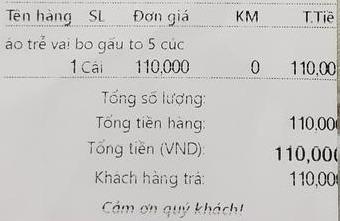
<table>
<tr>
<th>Tên hàng</th>
<th>SL</th>
<th>Đơn giá</th>
<th>KM</th>
<th>T.Tiền</th>
</tr>
<tr>
<td>áo trẻ vai bo gấu to 5 cúc</td>
<td>1 Cái</td>
<td>110,000</td>
<td>0</td>
<td>110,000</td>
</tr>
</table>

Tổng số lượng:
Tổng tiền hàng: 110,000
Tổng tiền (VND): 110,000
Khách hàng trả: 110,000

Cảm ơn quý khách!